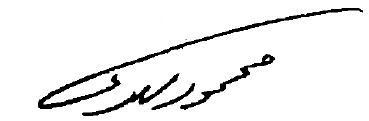
Signature of: maḥmūd mahdī al istānbūlī